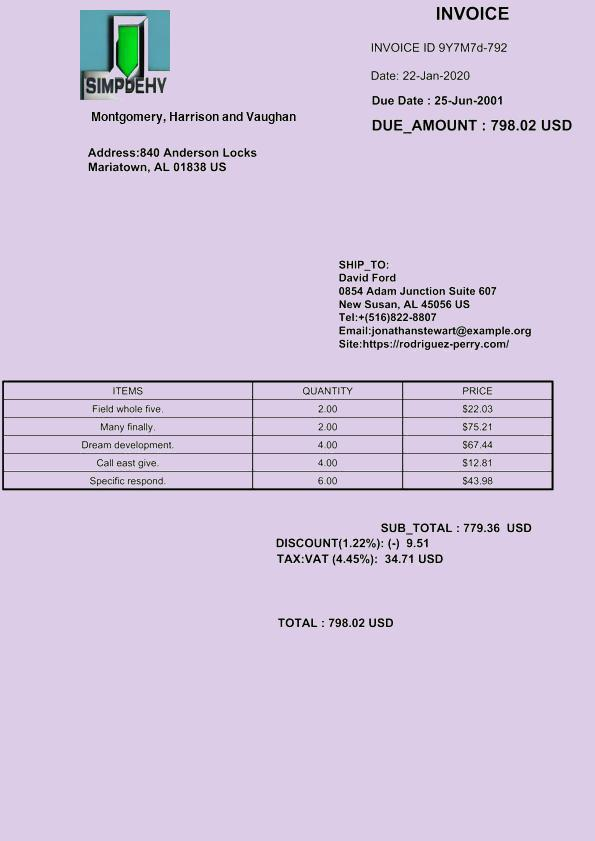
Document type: Invoice